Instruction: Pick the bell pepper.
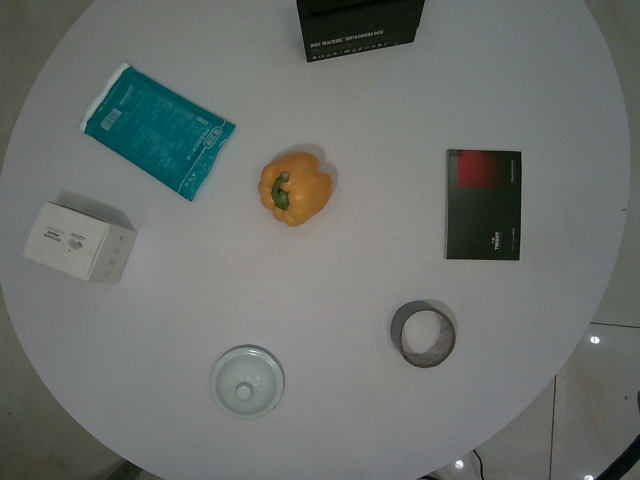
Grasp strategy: vertical